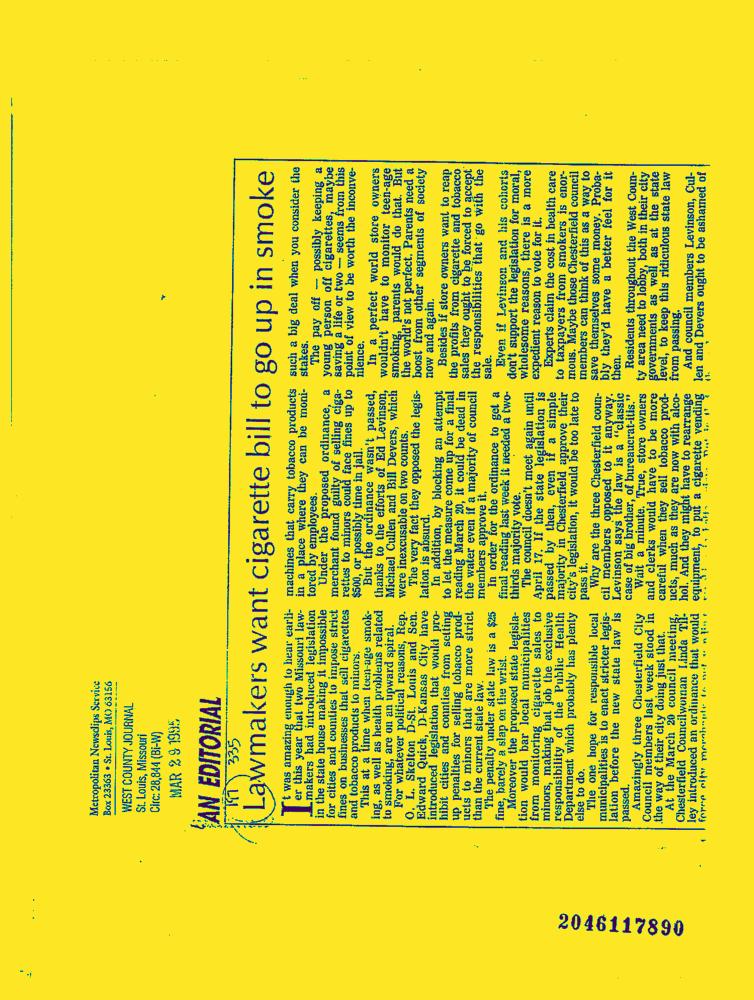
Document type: News-Article